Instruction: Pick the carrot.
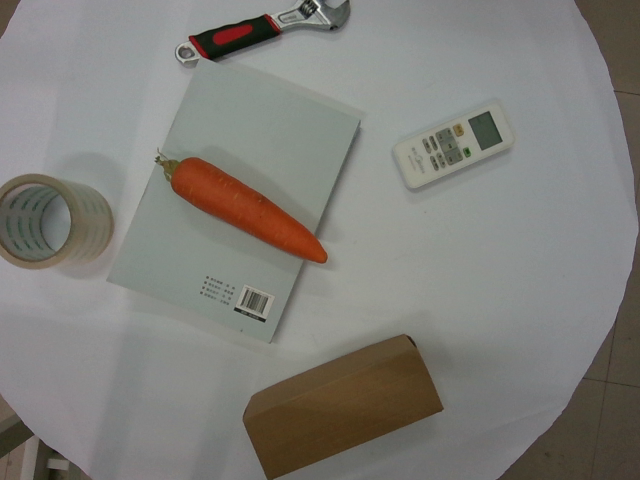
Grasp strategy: vertical